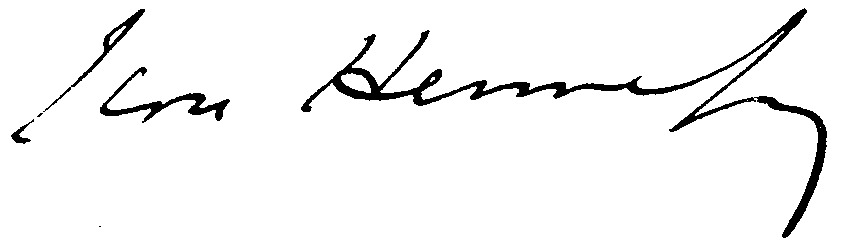
Signature of: jean hennessy